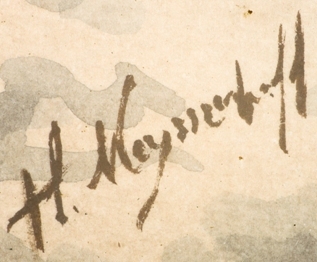
Signature of: henryk weyssenhoff